Question: What type of tax is indicated in the document, personal property or real estate?
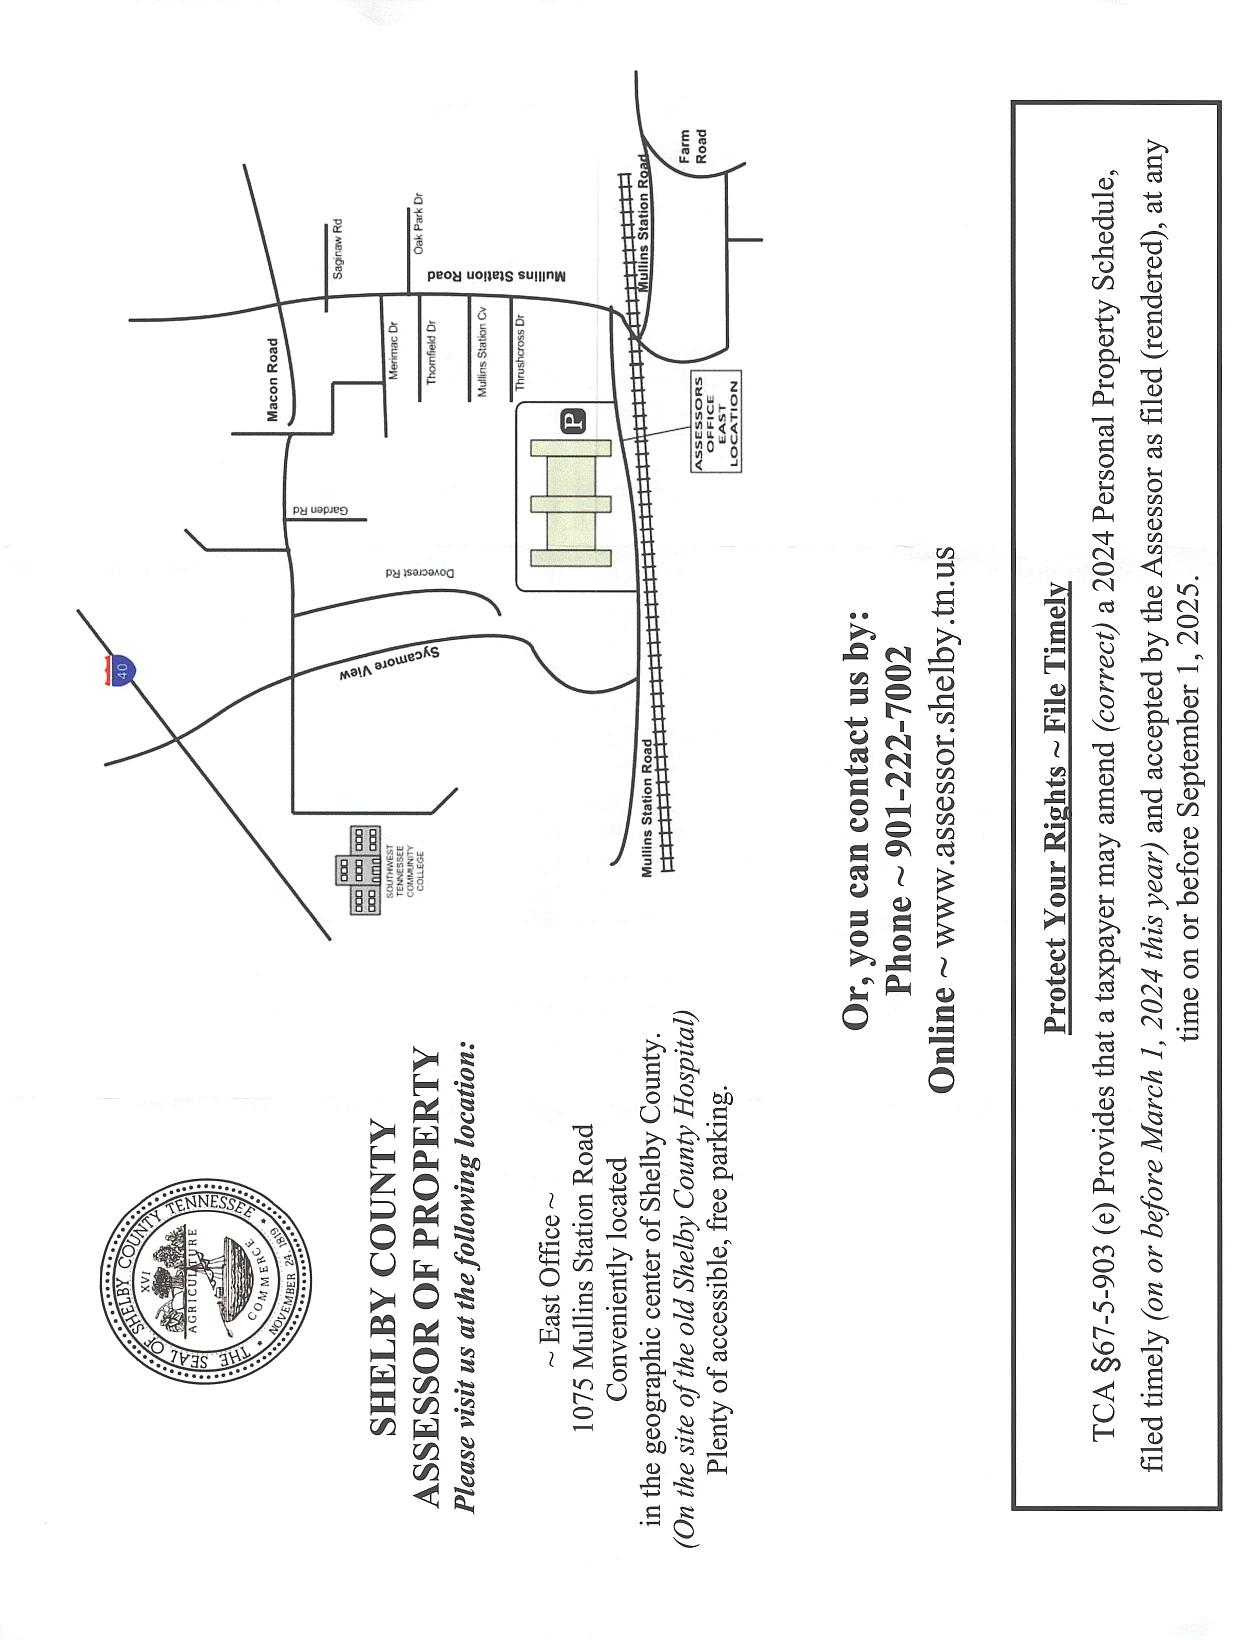
Answer: "Personal Property Tax"